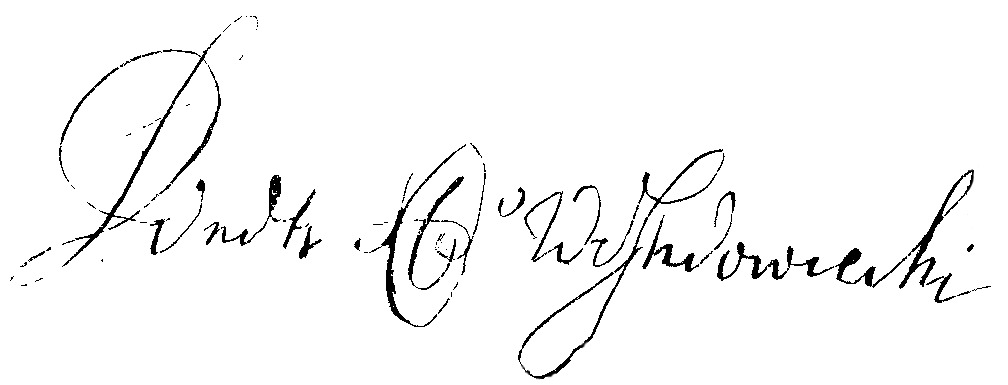
Signature of: dymitr jerzy wiśniowiecki